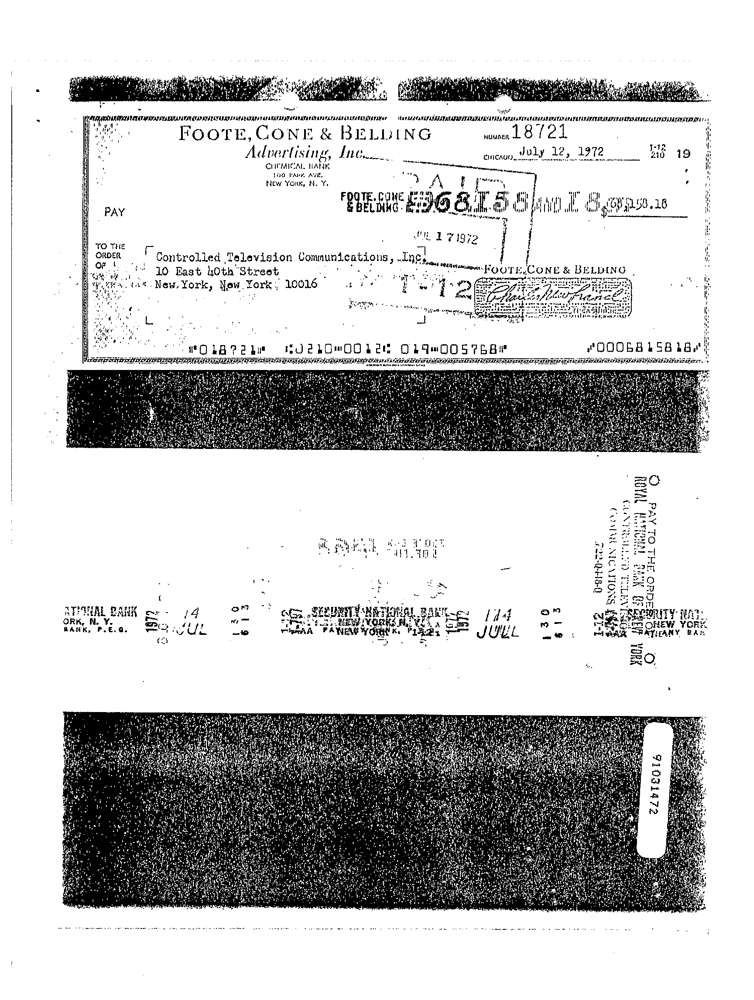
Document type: Invoice